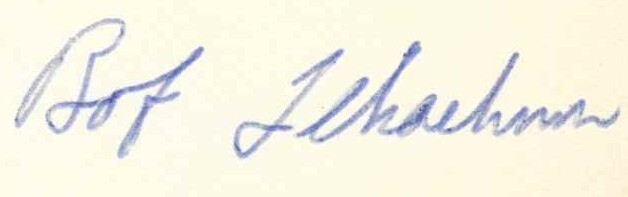
Signature of: robert lekachman